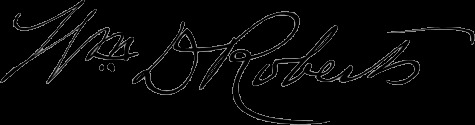
Signature of: william d roberts